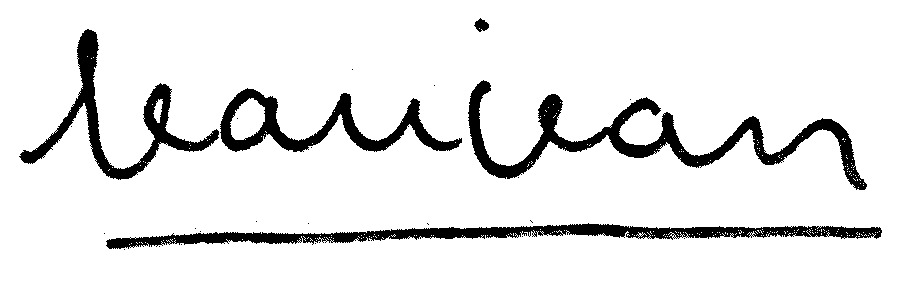
Signature of: aimé jeanjean